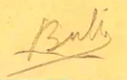
Signature of: bibi zogbé